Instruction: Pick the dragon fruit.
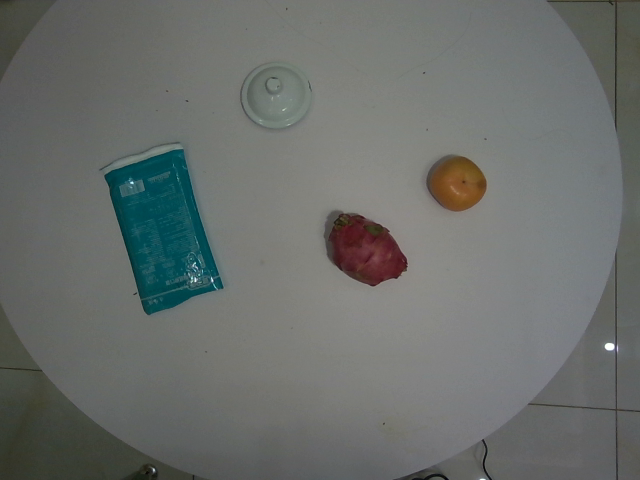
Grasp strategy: vertical